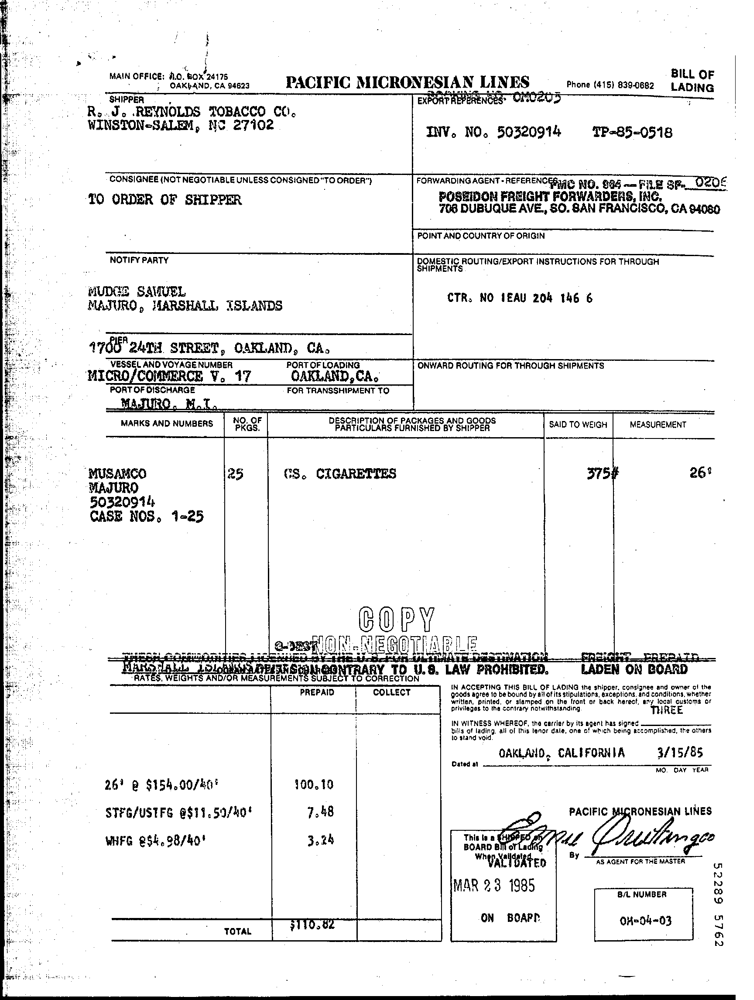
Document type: Invoice